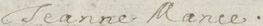
Signature of: jeanne mance